Question: What is the potential diagnosis?
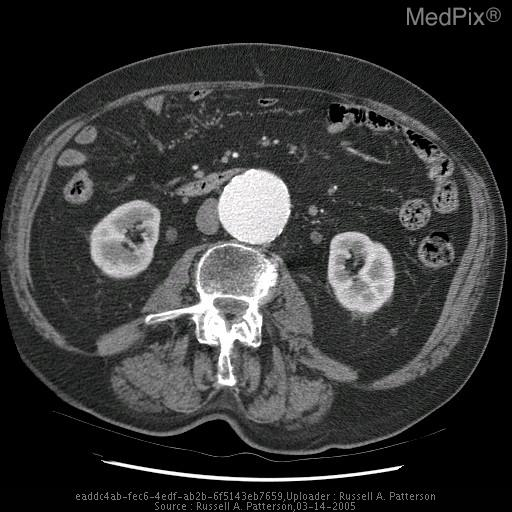
Answer: The possible diagnosis includes Abdominal aortic aneurysm
Other causes of back pain: musculoskeletal back pain, malignancy, vertebral infection, nephrolithiasis, herniated disc, degenerative disease.